Question: What is the property identification or parcel number listed?
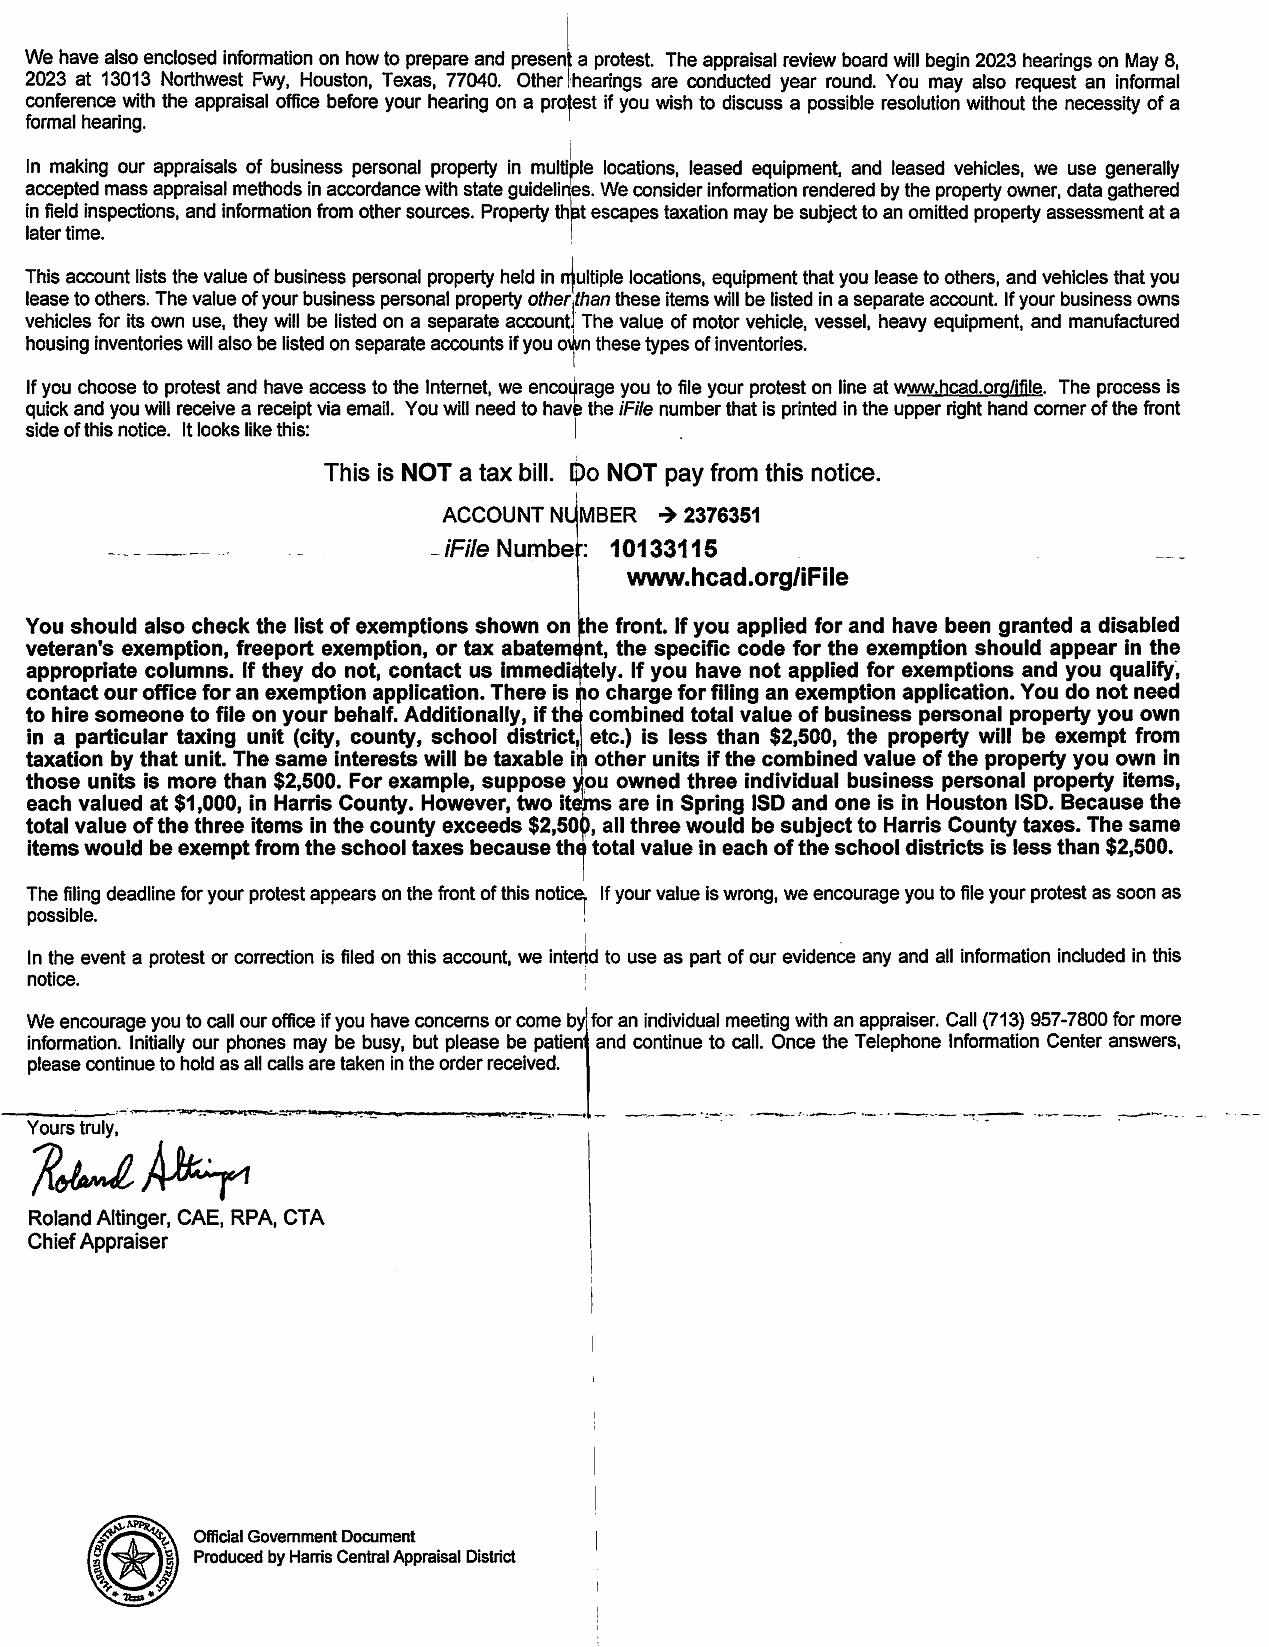
Answer: "10133115"